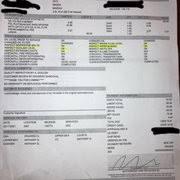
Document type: Invoice